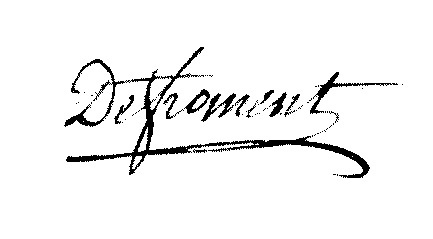
Signature of: jacques marie de froment